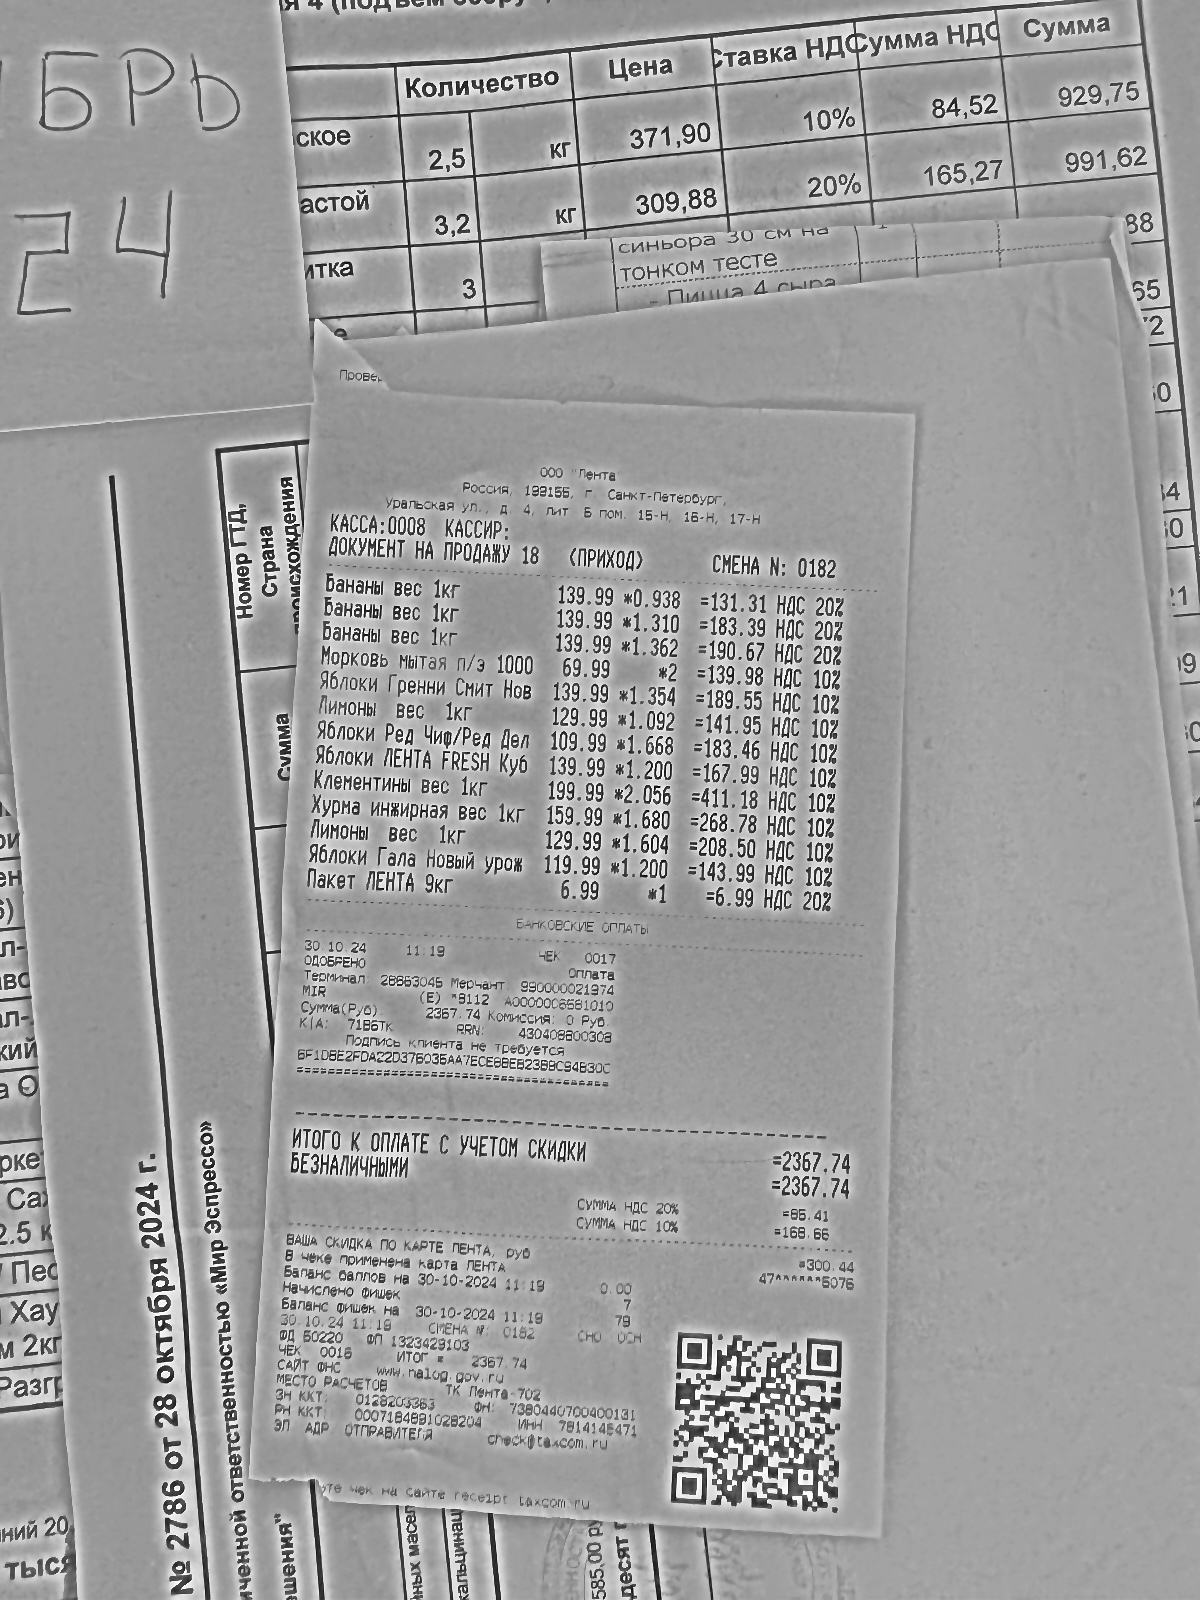
Продавец: ООО "Лента"
Дата: 30.10.24 11:19
Товары: Бананные весы 1кг; Бананные весы 1кг; Морковь мытая п/з 1000; Яблоки гренни Смит Нов; Лимонные весы 1кг; Яблоки Ред Чир/Ред Дел; Яблоки ЛЕНТА FRESH Куба; Клементинные весы 1кг; Хурма инжиржа вес 1кг; Лимонные весы 1кг; Яблоки Гала Новый урож; Пакет ЛЕНТА 9кг
Количество: 0.938; 1.310; 1.362; 1.354; 1.092; 1.668; 1.200; 2.056; 1.680; 1.604; 1.200; 1.000
Цена: 139.99; 139.99; 69.99; 139.99; 129.99; 109.99; 139.99; 199.99; 159.99; 129.99; 119.99; 6.99
Сумма: 131.31; 183.39; 190.67; 189.55; 141.95; 183.46; 167.99; 411.18; 268.78; 208.50; 143.99; 6.99
Итого: 2367.74